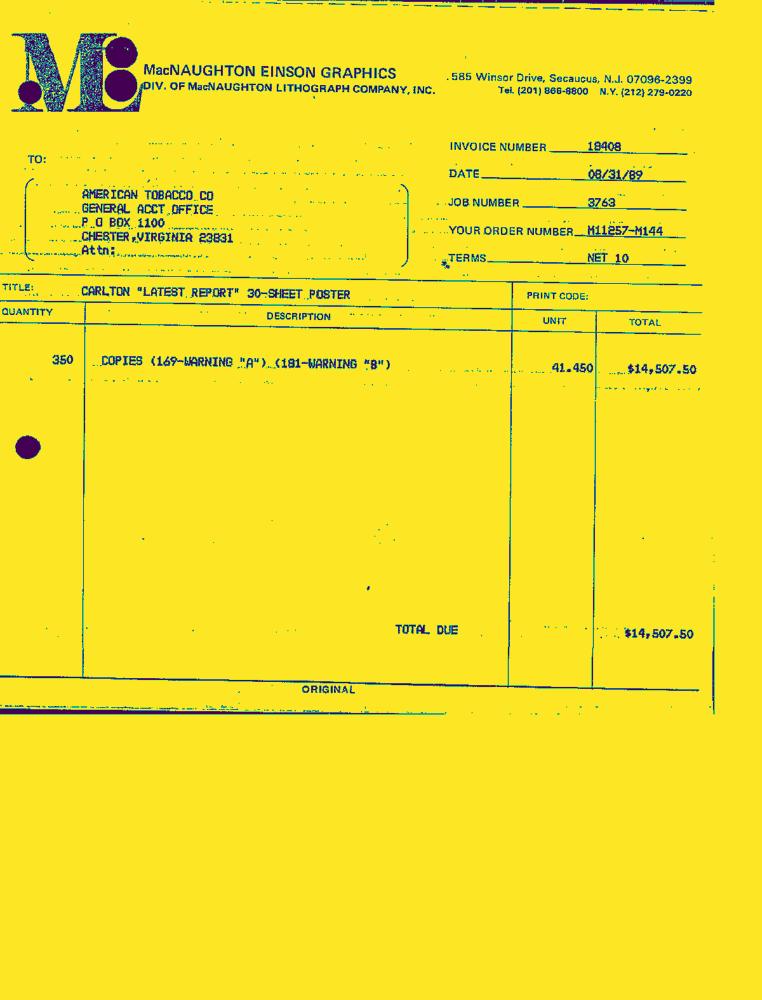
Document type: Invoice-Doc